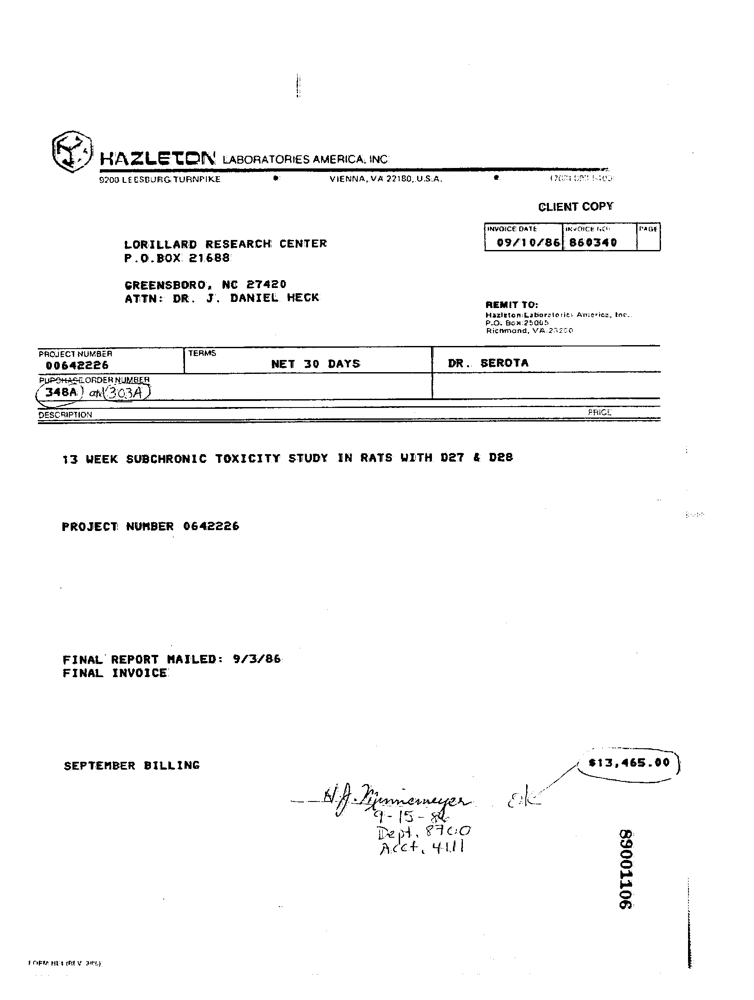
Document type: Invoice